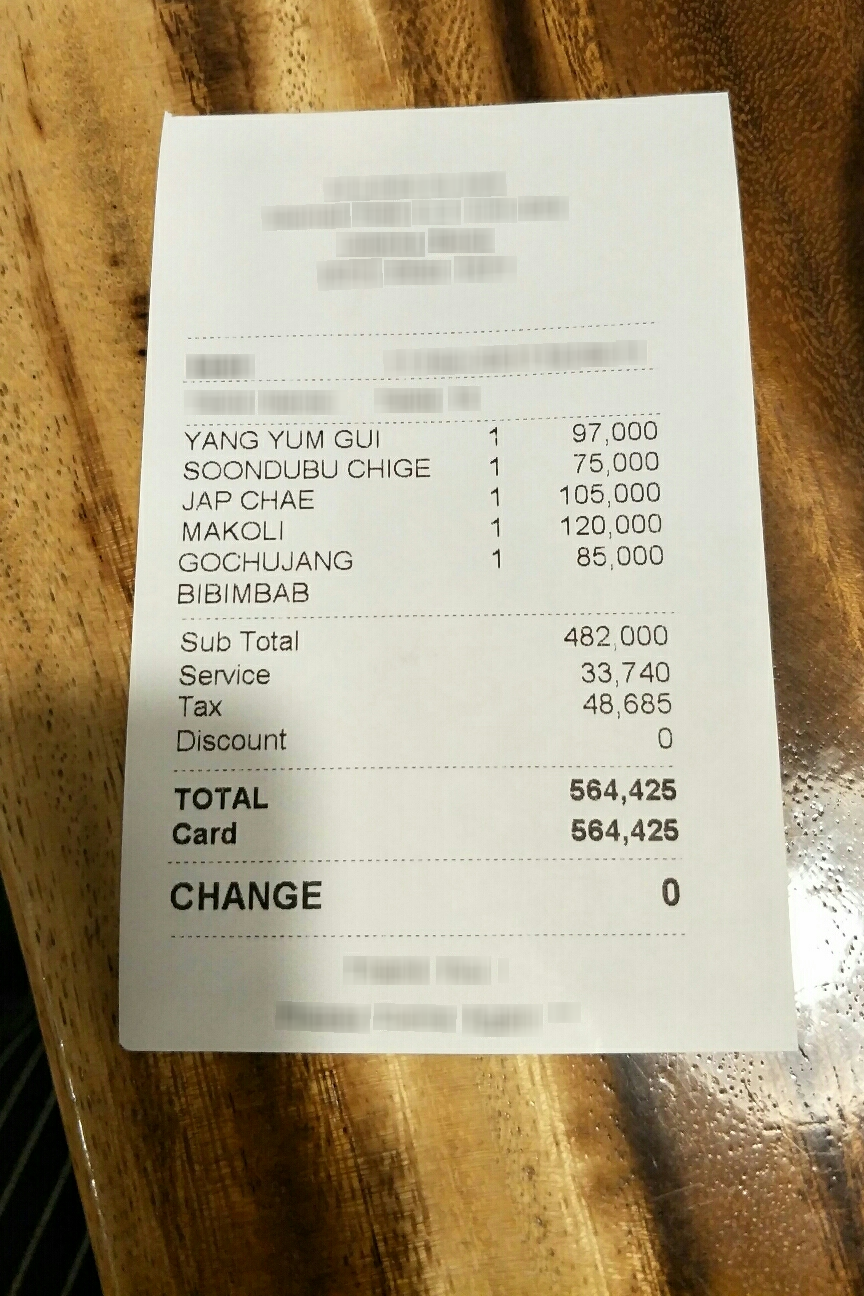
Receipt information:
subtotal: 482,000
svc: 33,740
tax: 48,685
total: 564,425
line_items: item_name: YANG YUM GUI
item_value: 97,000
item_quantity: 1
item_name: SOONDUBU CHIGEE
item_value: 75,000
item_quantity: 1
item_name: JAP CHAE
item_value: 105,000
item_quantity: 1
item_name: MAKOLI
item_value: 120,000
item_quantity: 1
item_name: GOCHUJANG
item_value: 85,000
item_quantity: 1